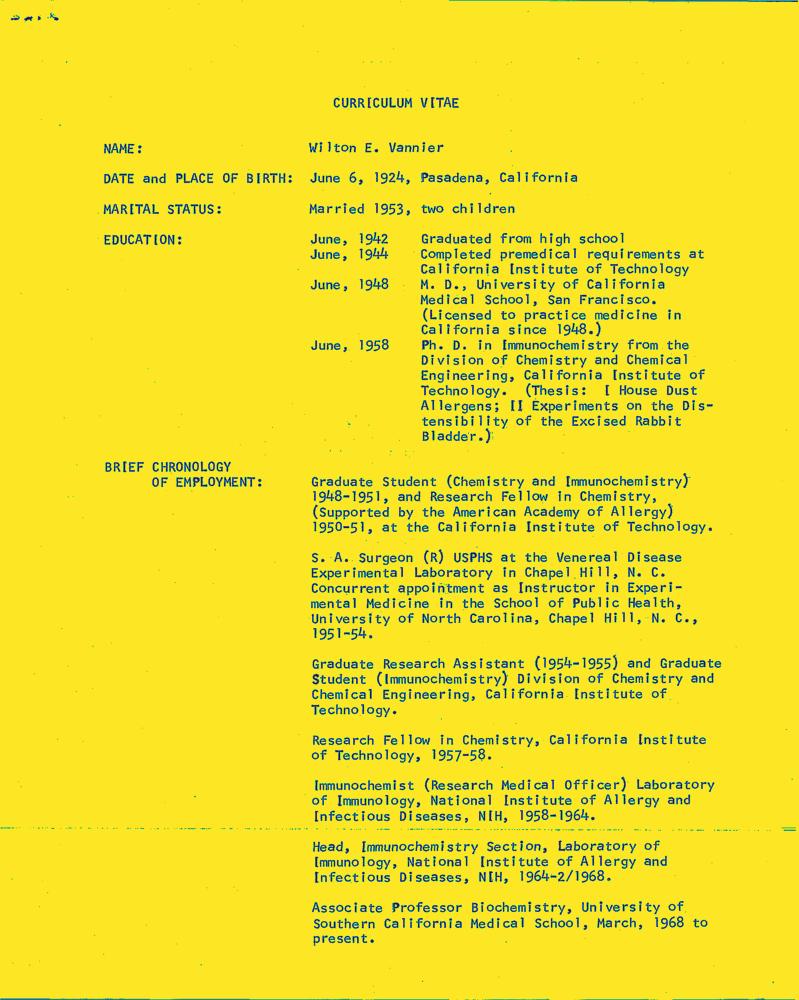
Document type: Resume-Doc